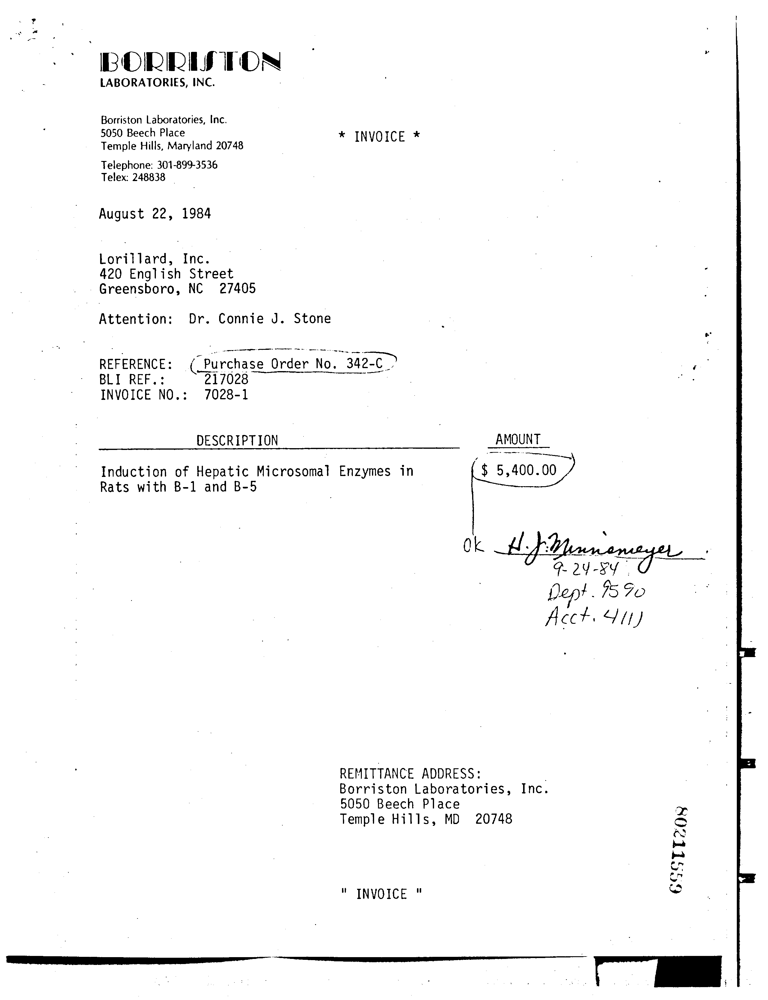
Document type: Invoice